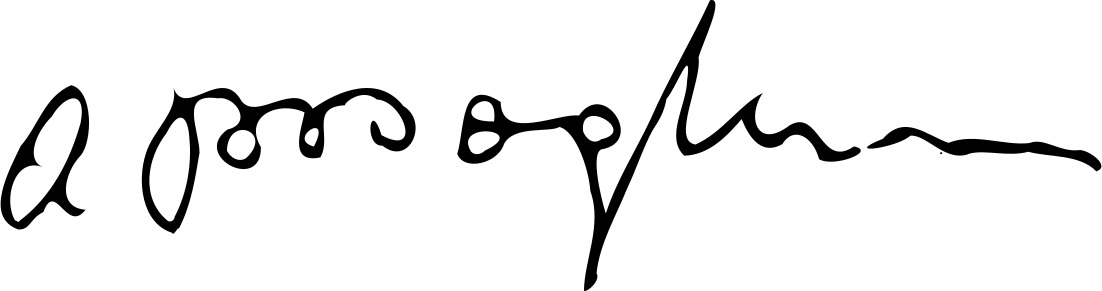
Signature of: alexandru moghioroș